Question: What is the main concern?
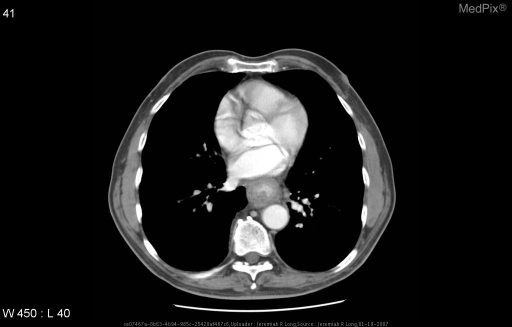
Answer: The findings suggest Axial CT images through the lower thorax and upper abdomen following the administration of oral and IV contrast material demonstrate a segment of significant circumferential wall thickening and lumenal narrowing involving the distal third of the esophagus and the proximal aspect of the stomach. There is associated lymphadenopathy.

PET/CT fusion images in axial, sagital and coronal planes deomstrate focal increased FDG-18 metabolism in the region of wall thickening identified on the CT scan with a maximum SUV of 11.6.. Axial CT images through the lower thorax and upper abdomen following the administration of oral and IV contrast material demonstrate a segment of significant circumferential wall thickening and lumenal narrowing involving the distal third of the esophagus and the proximal aspect of the stomach.. The patient might have a history of 79 year old male presents with dysphagia..